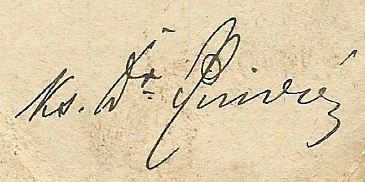
Signature of: jan pindór